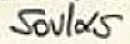
Signature of: q55739345